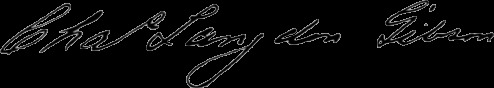
Signature of: charles langdon gibson